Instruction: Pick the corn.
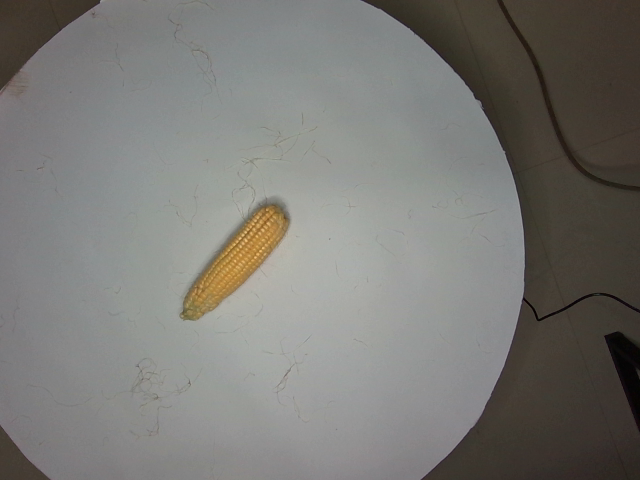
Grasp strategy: vertical